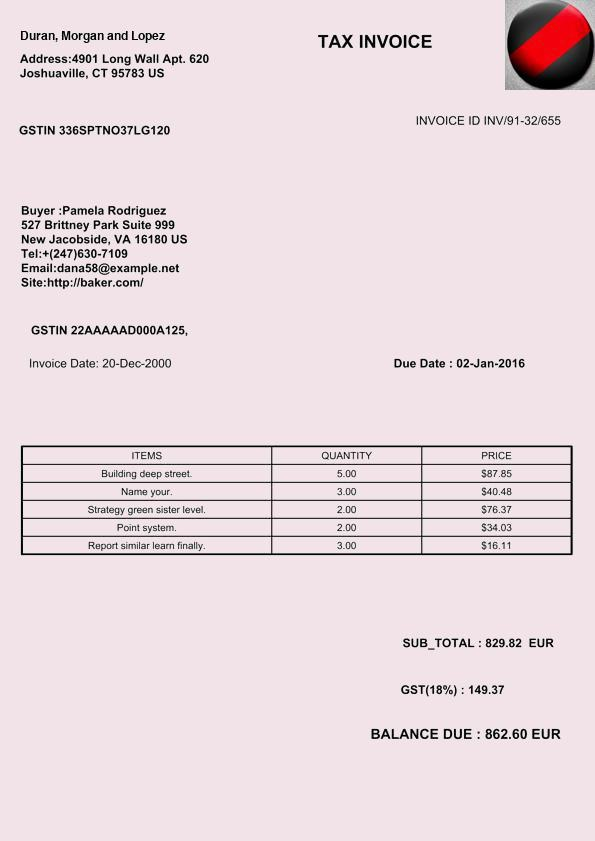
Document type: Invoice